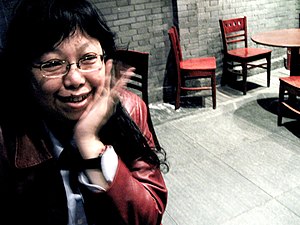
English: Linda Lai (2007)